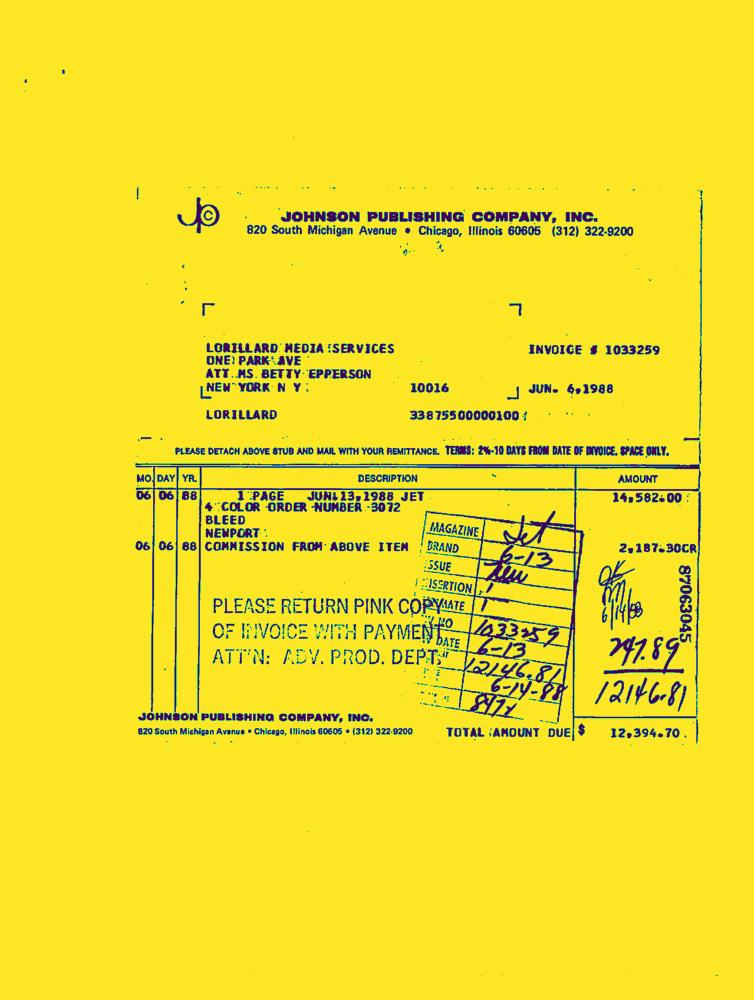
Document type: Invoice-Doc